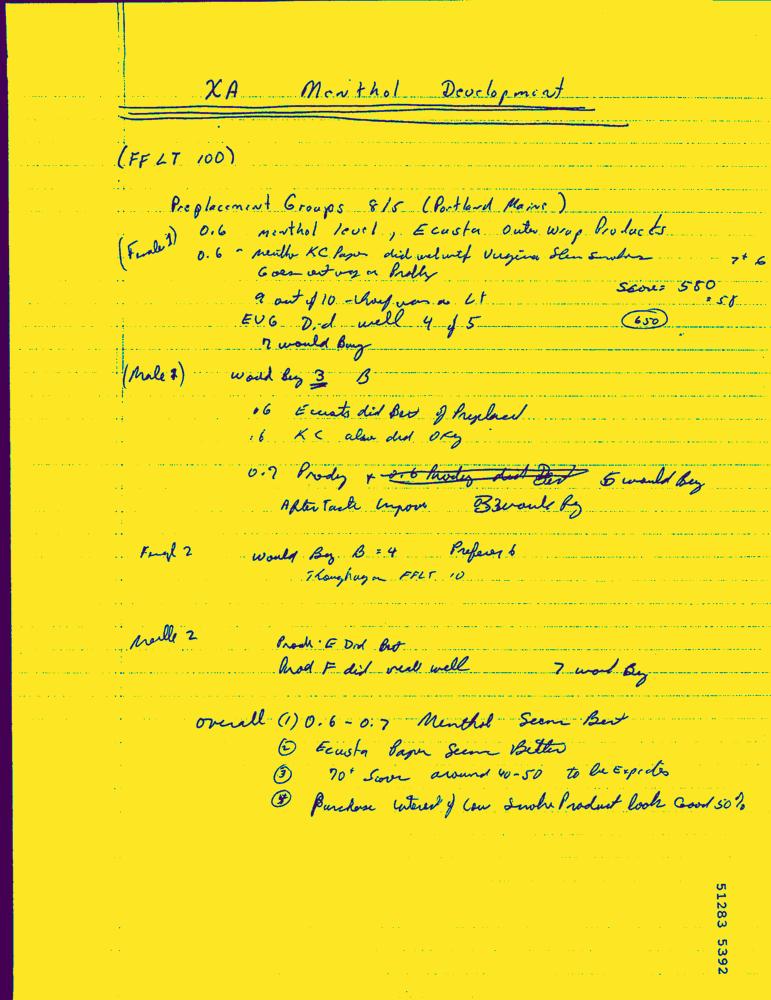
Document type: Hand-Written